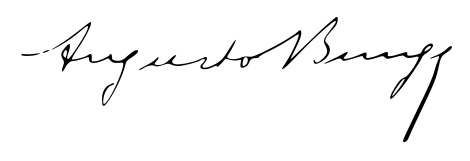
Signature of: augusto bunge